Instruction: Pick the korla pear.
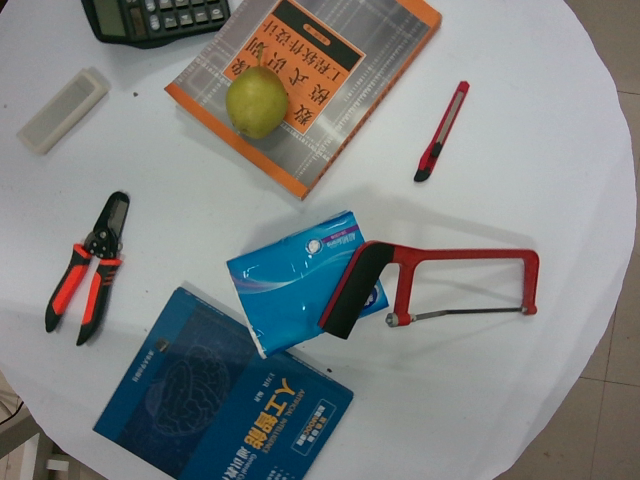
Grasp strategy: vertical